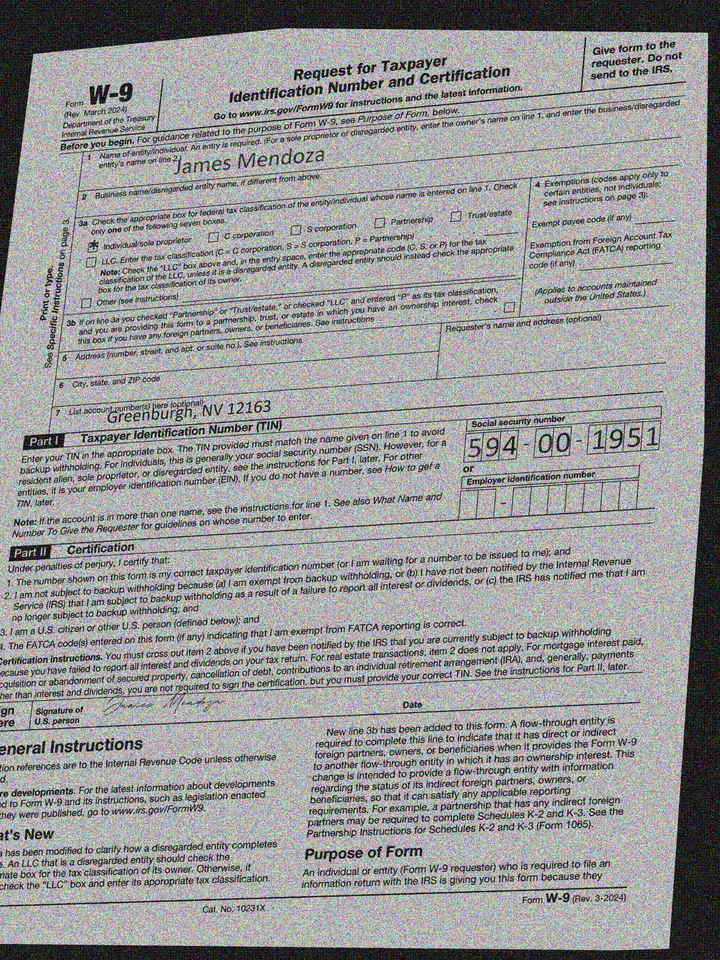
adr2: Greenburgh, NV 12163
cbx: yes
ssn: 594001951
enm: James Mendoza